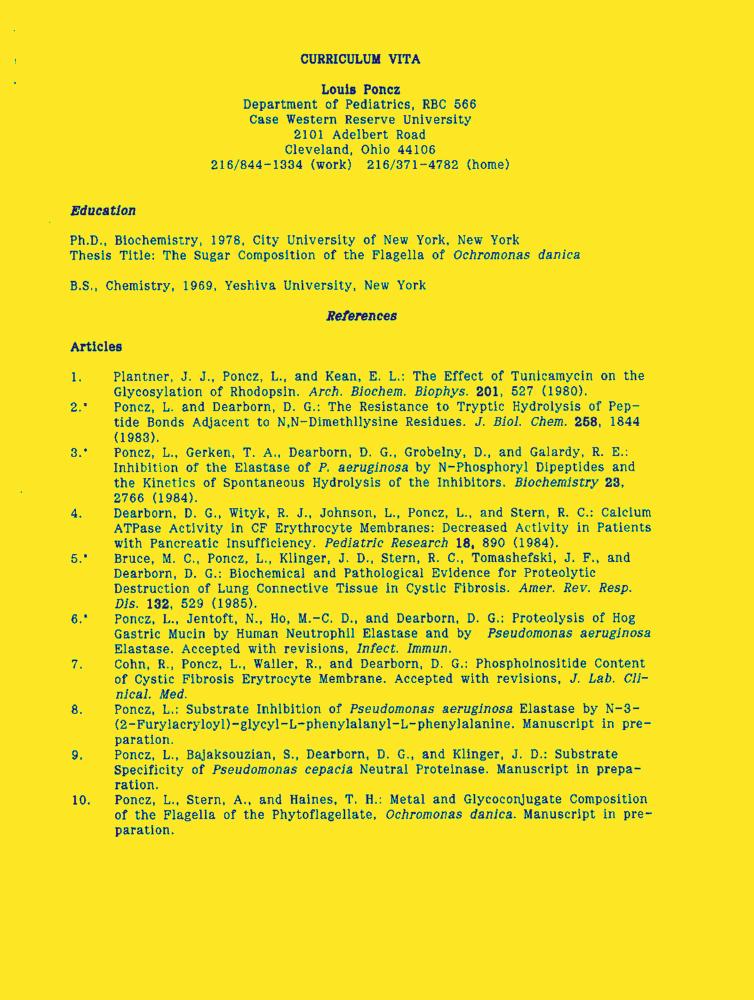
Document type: Resume-Doc